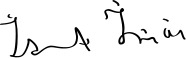
Signature of: i smet i nönü